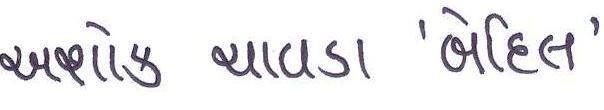
Signature of: ashok chavda